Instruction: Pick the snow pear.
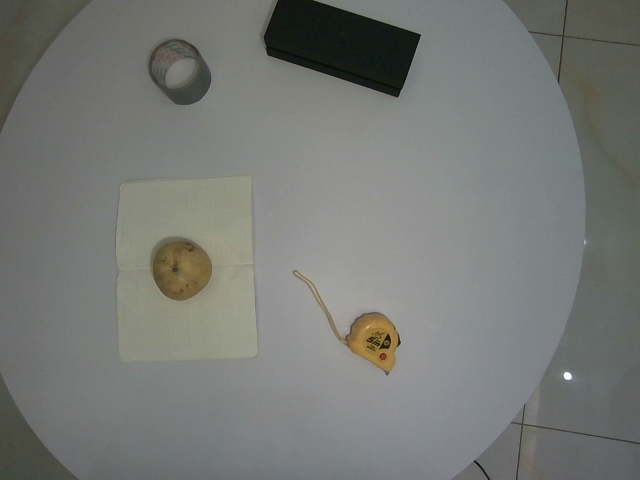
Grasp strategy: vertical